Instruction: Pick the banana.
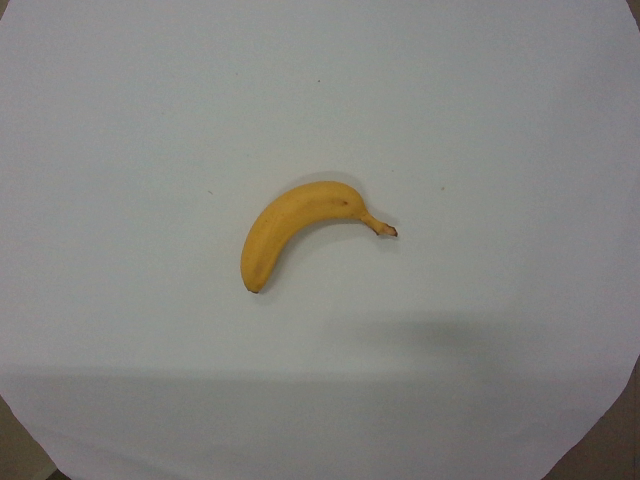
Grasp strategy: vertical